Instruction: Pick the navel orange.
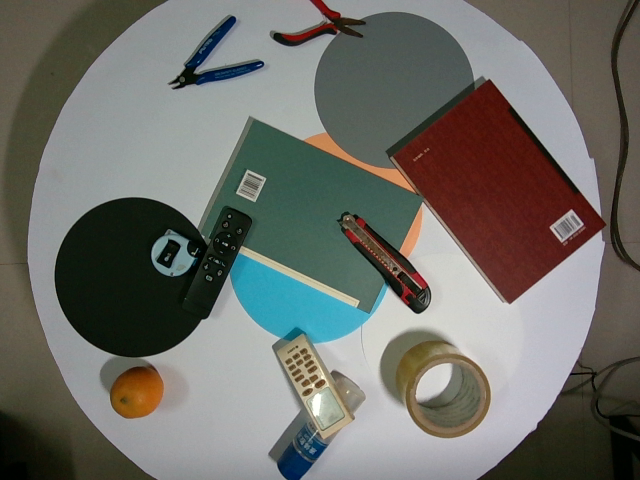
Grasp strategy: vertical